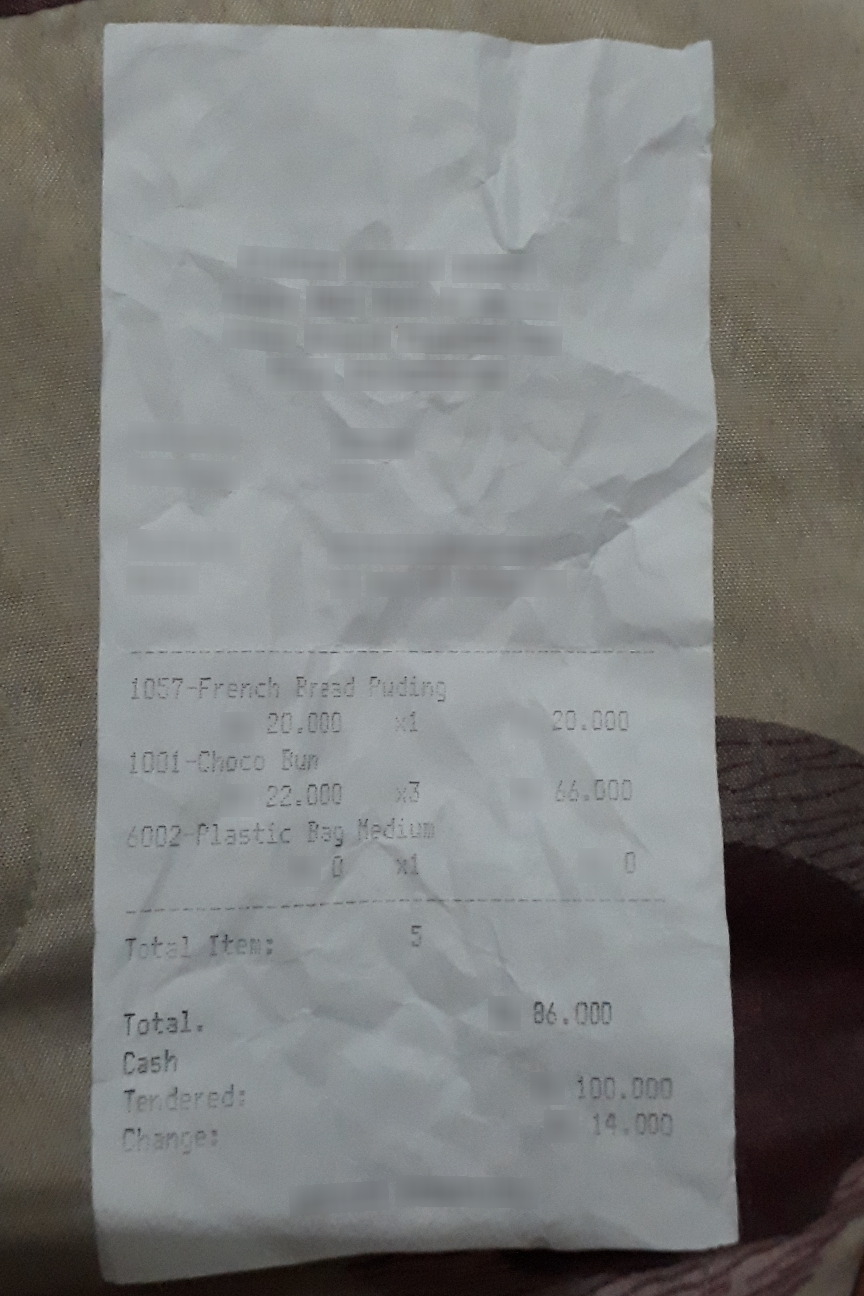
Number of items: 3
Total: 86.000
OCR text regions:
text: Total.
text: 86.000
text: Cash
text: Tendered:
text: 100.000
text: Change:
text: 14.000
text: Total
text: Item:
text: 5
text: 1057-French
text: Bread
text: Puding
text: 20.000
text: x1
text: 20.000
text: 1001-Choco
text: Bun
text: 22.000
text: x3
text: 66.000
text: 6002-Plastic
text: Bag
text: Medium
text: 0
text: x1
text: 0